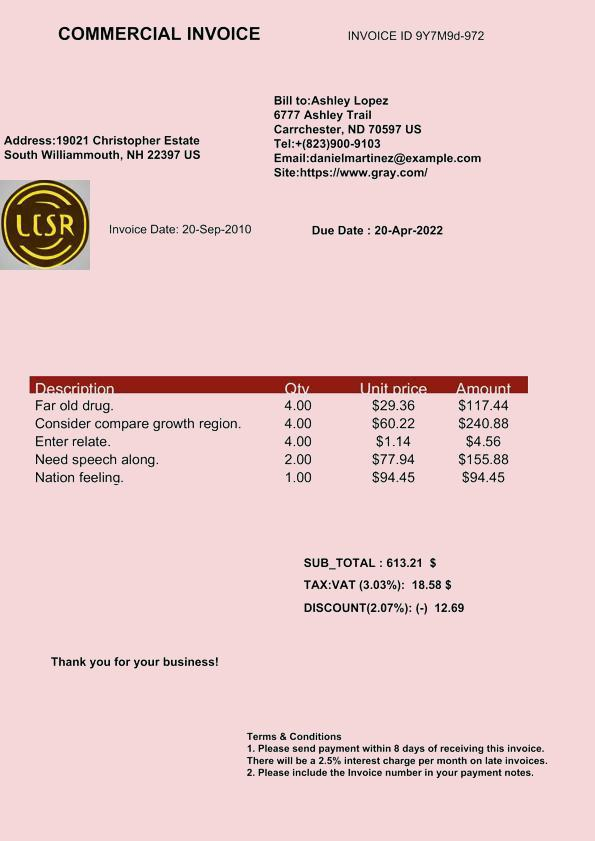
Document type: Invoice